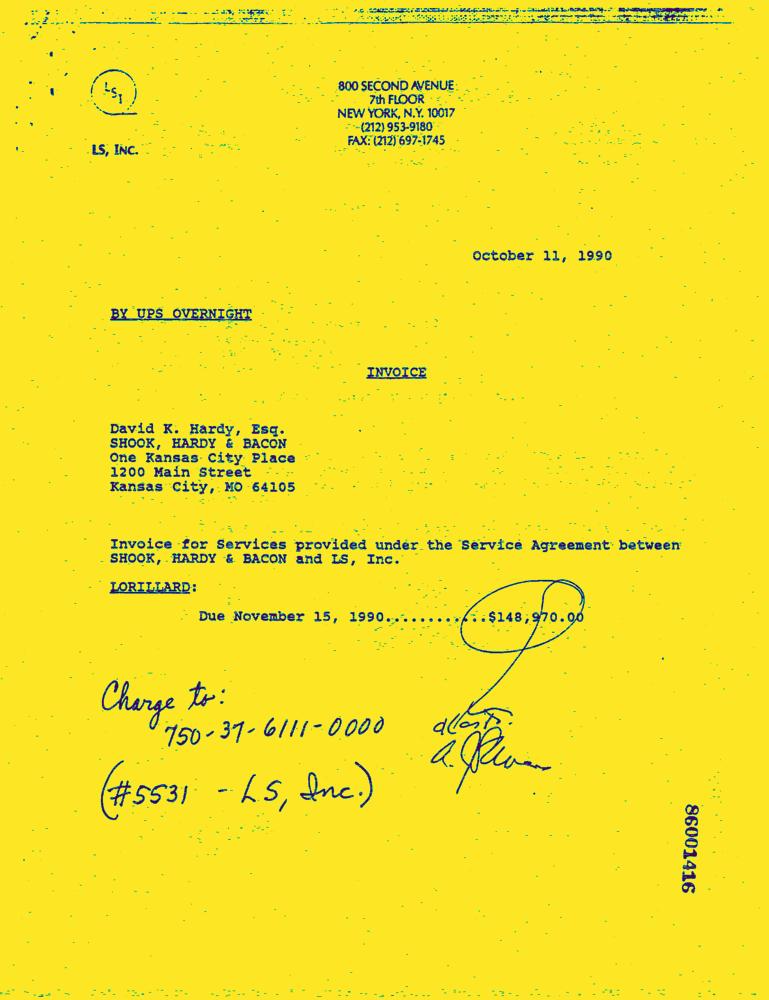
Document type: Invoice-Doc